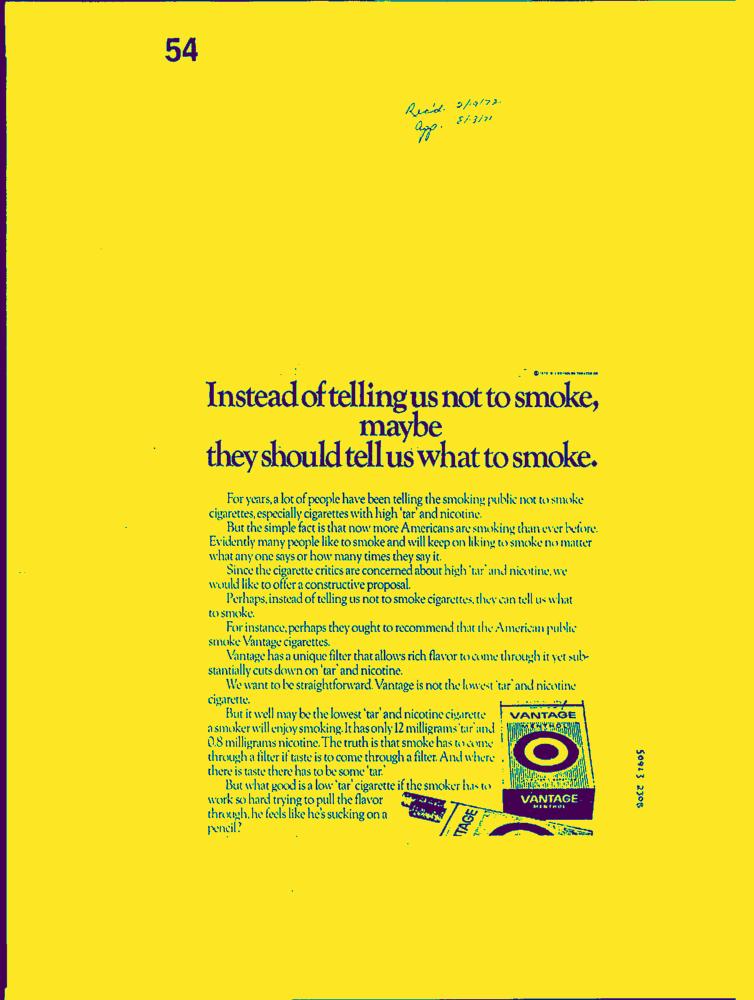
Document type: AD